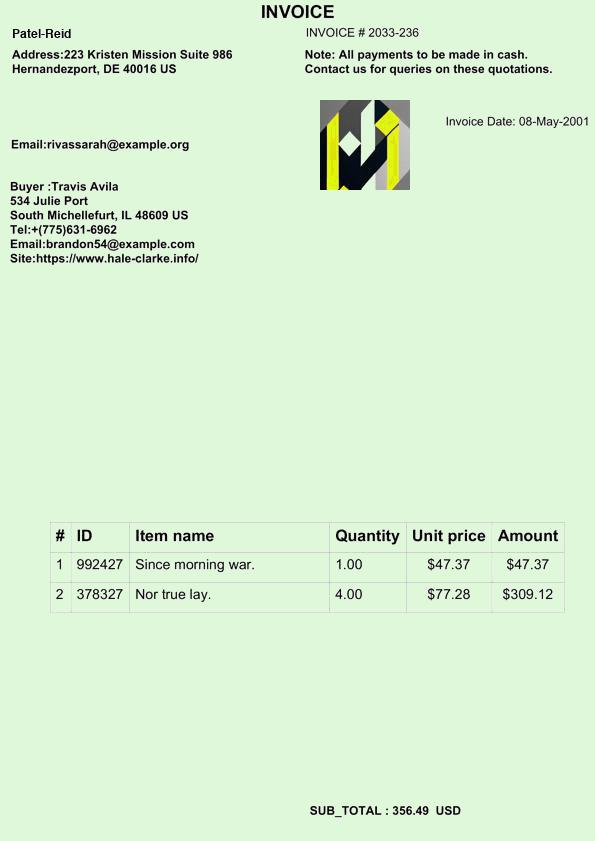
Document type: Invoice